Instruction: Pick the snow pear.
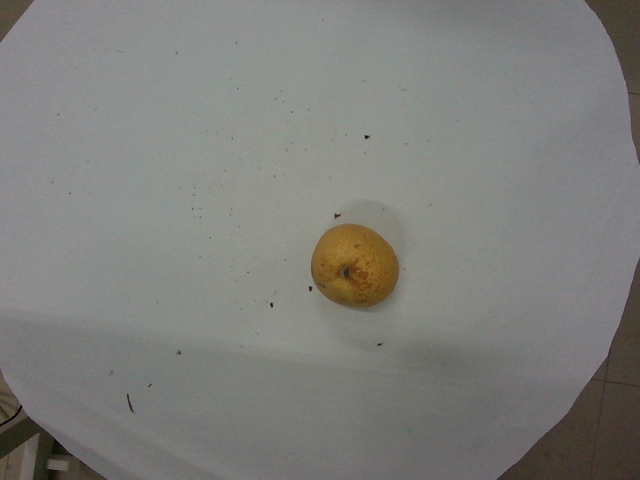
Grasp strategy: vertical